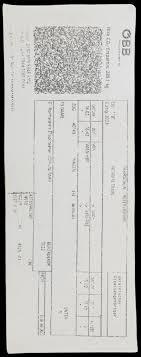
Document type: Invoice